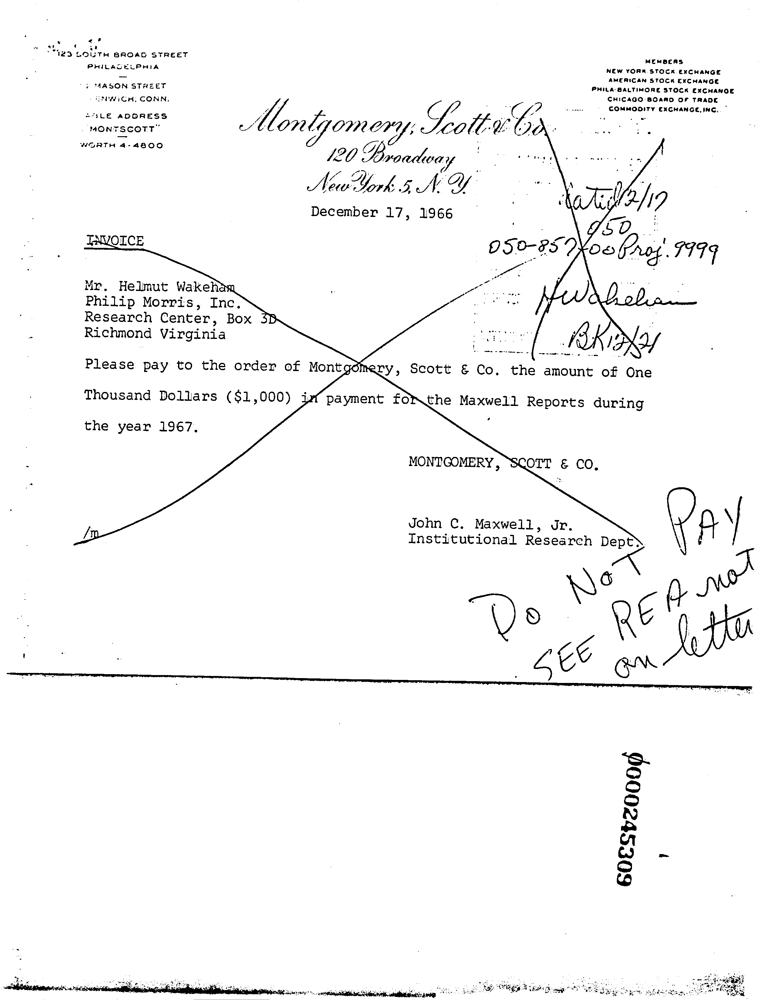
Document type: Invoice